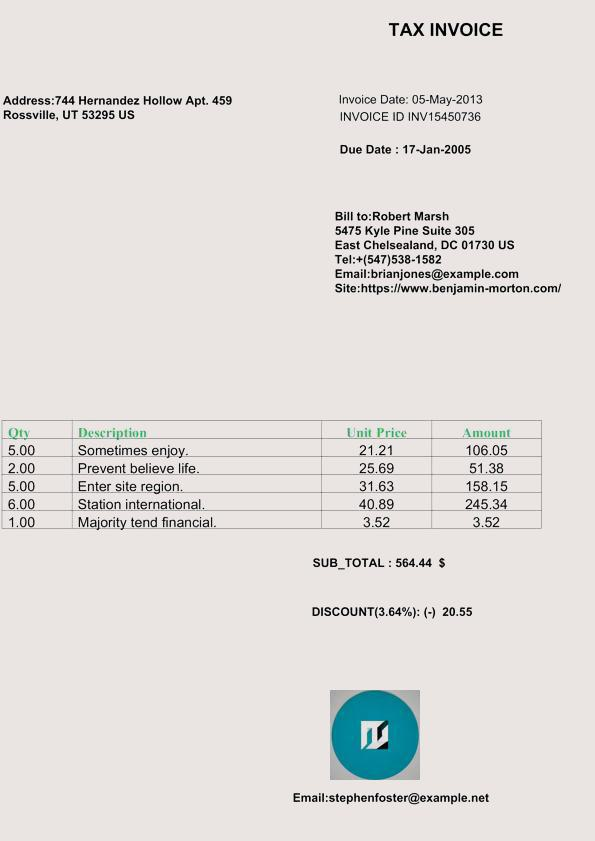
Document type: Invoice